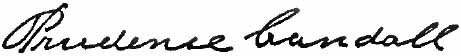
Signature of: prudence crandall